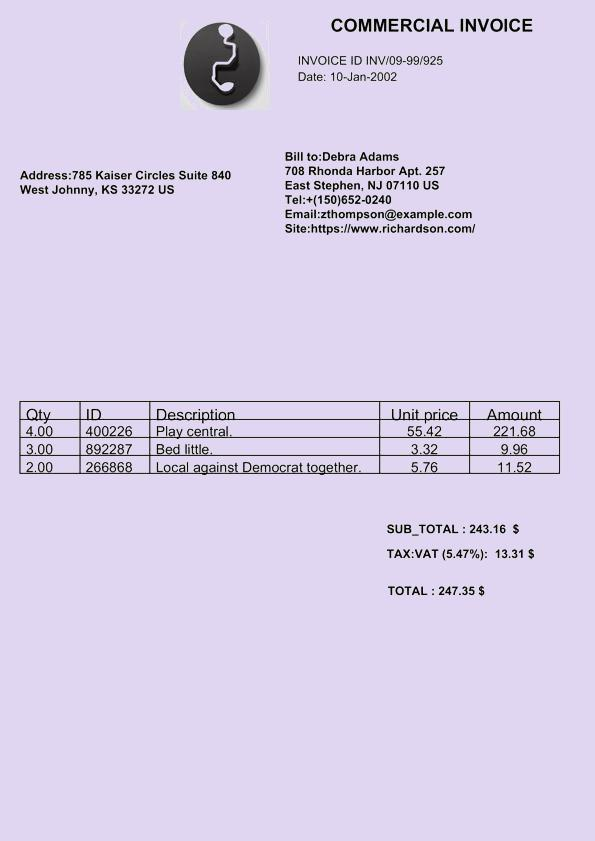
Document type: Invoice